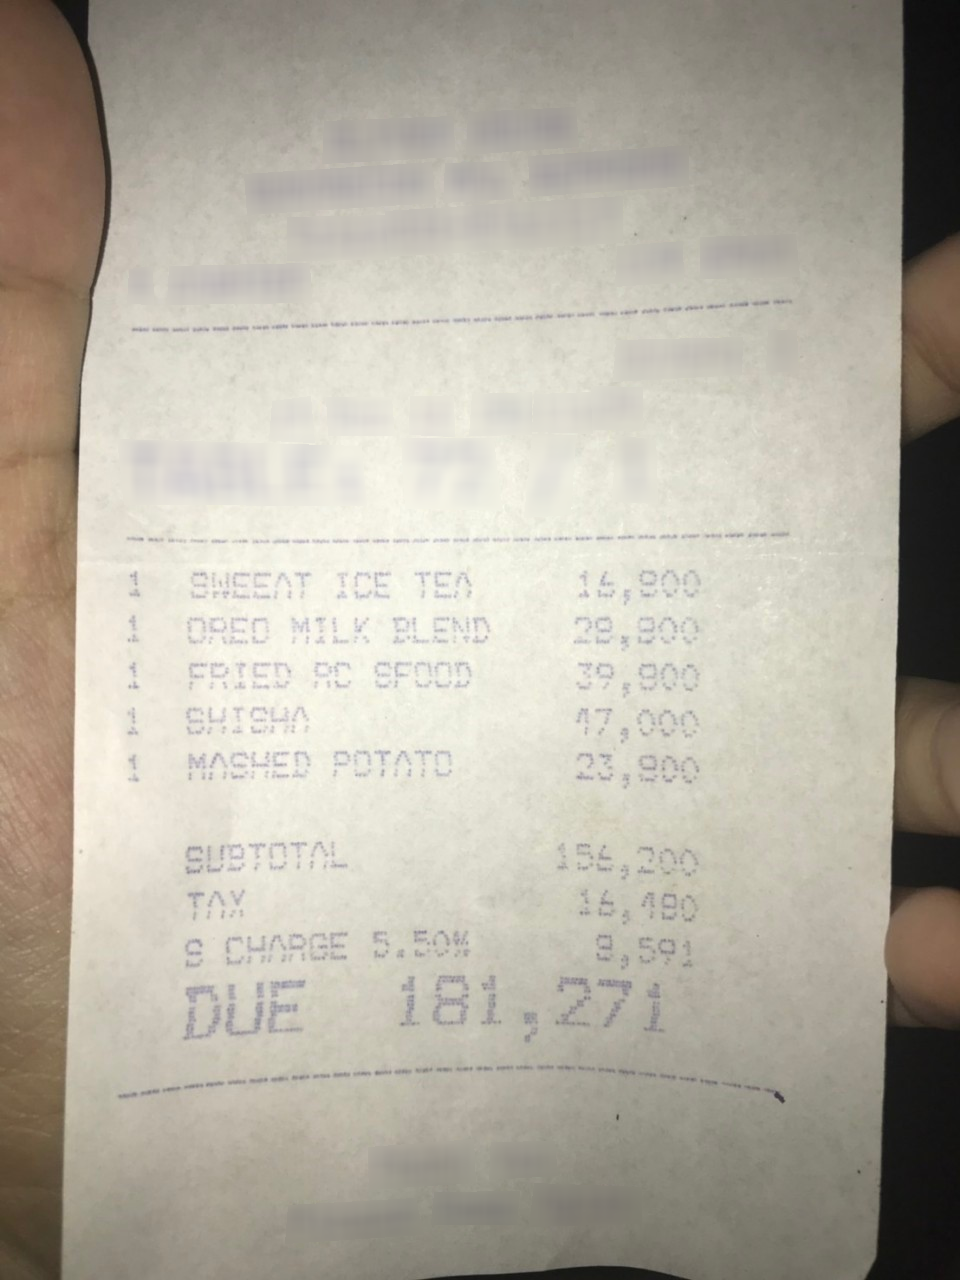
Number of items: 5
Subtotal: 156,200
Service charge: 8,591
Tax: 16,480
Total: 181,271
OCR text regions:
text: 1
text: SWEEAT
text: ICE
text: TEA
text: 16,800
text: 1
text: OREO
text: MILK
text: BLEND
text: 28,800
text: 1
text: FRIED
text: RC
text: SFOOD
text: 39,800
text: 1
text: SHISHA
text: 47,000
text: 1
text: MASHED
text: POTATO
text: 23,800
text: SUBTOTAL
text: 156,200
text: TAX
text: 16,480
text: S
text: CHARGE
text: 5.50%
text: 8,591
text: DUE
text: 181,271